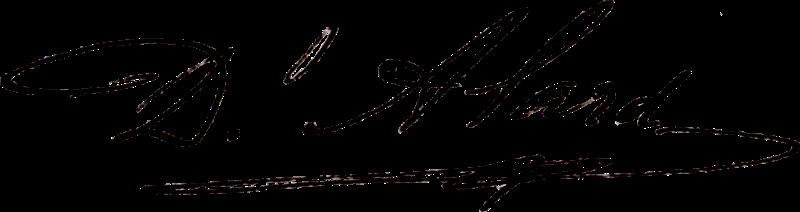
Signature of: jean delphin alard